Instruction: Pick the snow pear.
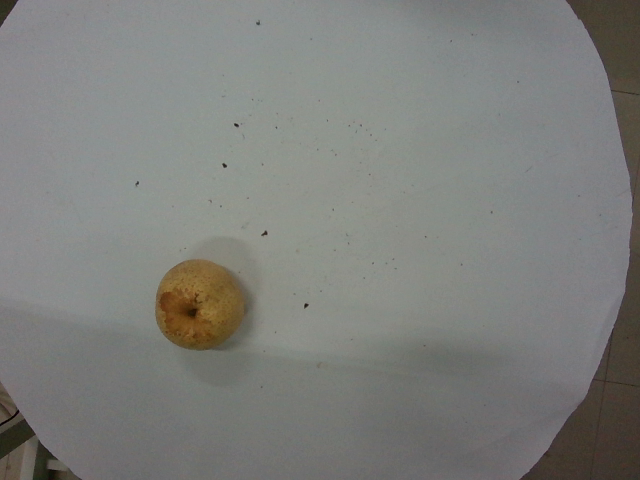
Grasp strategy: vertical